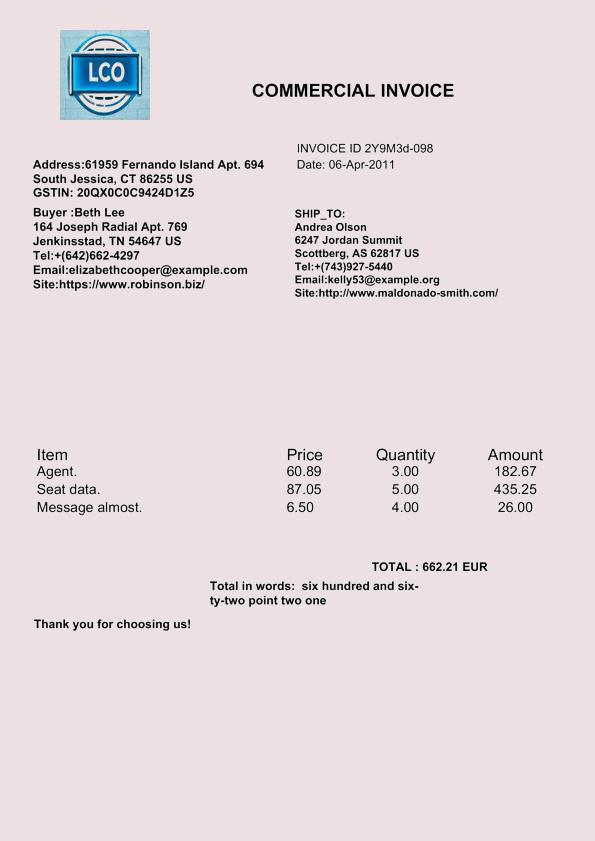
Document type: Invoice